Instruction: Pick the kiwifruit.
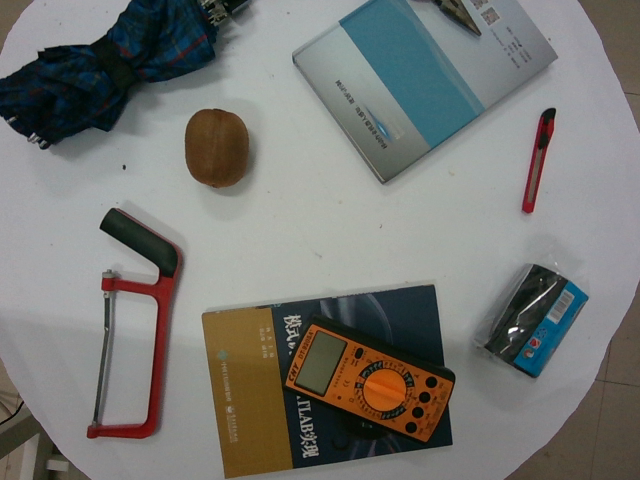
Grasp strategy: vertical